Question: How does the patient history play a role?
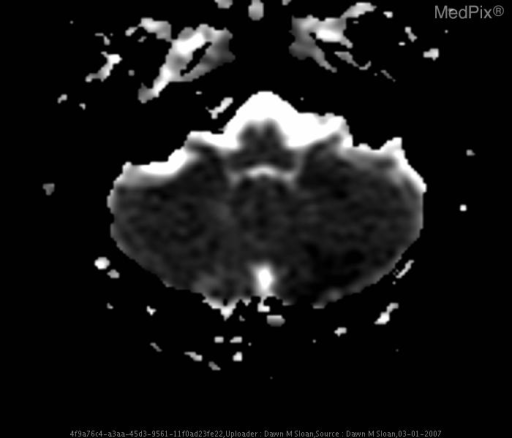
Answer: The patient's history of 47 yo man with 6 month Hx of headaches - now reports experiencing “worst headache of his life” accompanied by nausea, vomiting, and dizziness. Pt notes waking up with a mild headache on the day of admission, unrelieved by caffeine consumption, that progressively worsened. The pain was sharp, but throbbing and located behind his left eye and radiating posteriorly. is key in understanding the case.